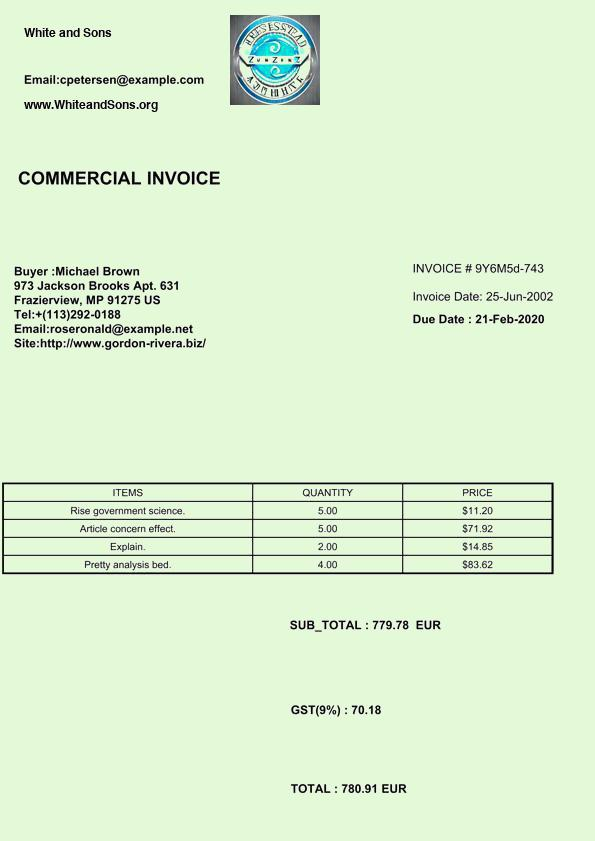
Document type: Invoice